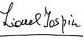
Signature of: lionel jospin